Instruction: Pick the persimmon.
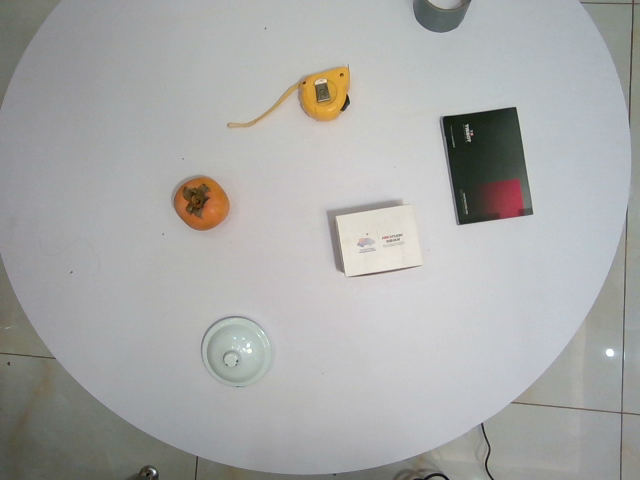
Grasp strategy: vertical